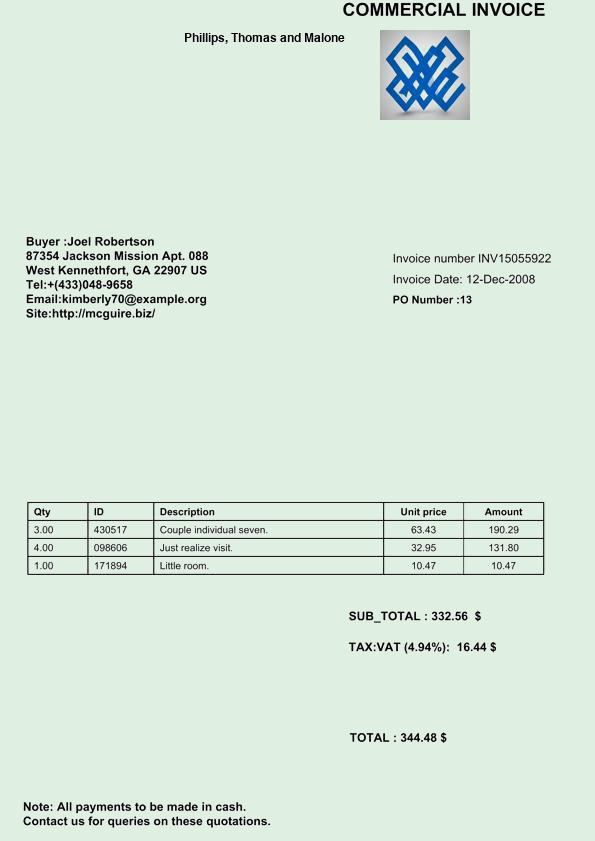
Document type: Invoice